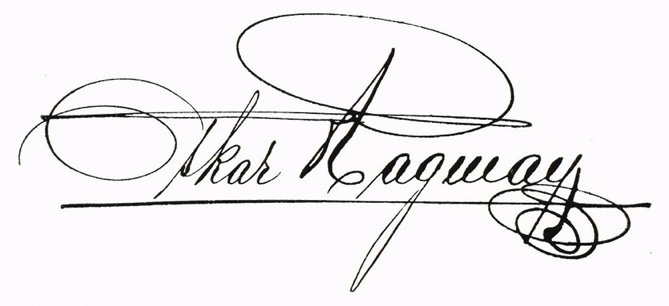
Signature of: oskar hagman